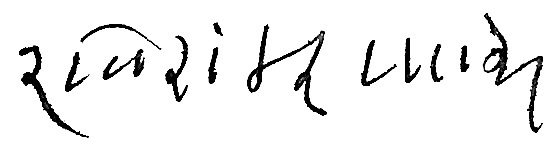
Signature of: ravishankar vyas